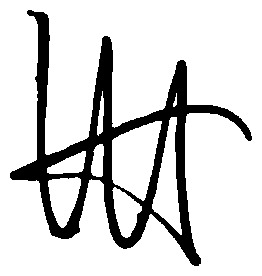
Signature of: zhelyu zhelev